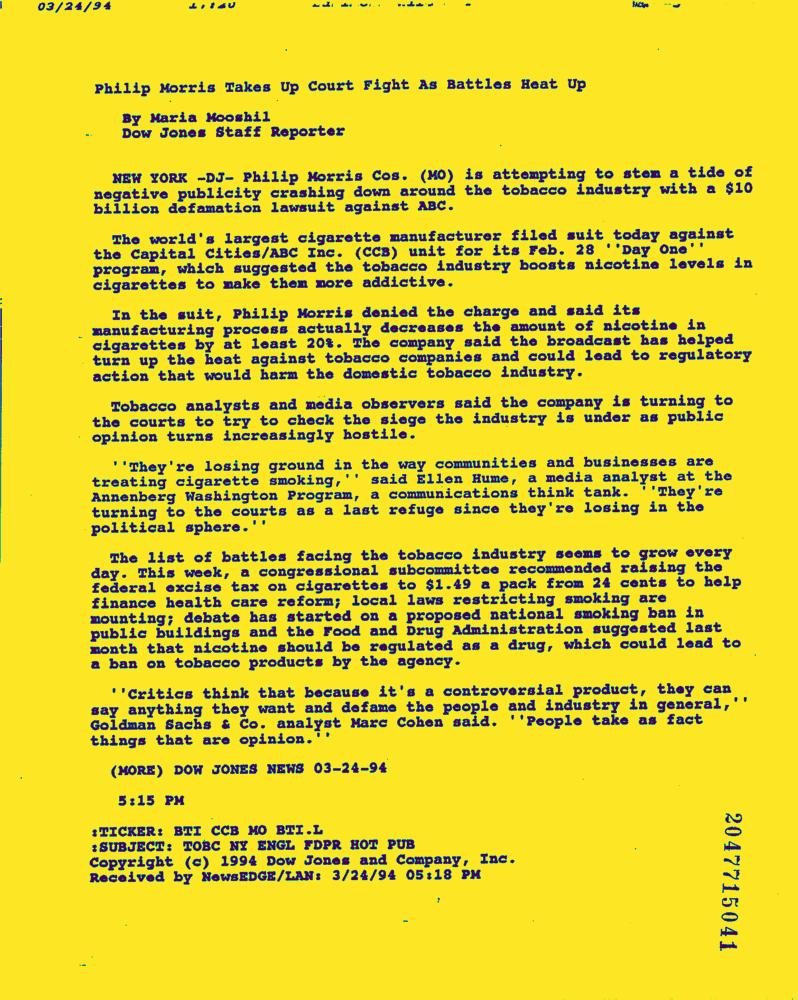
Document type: News-Article